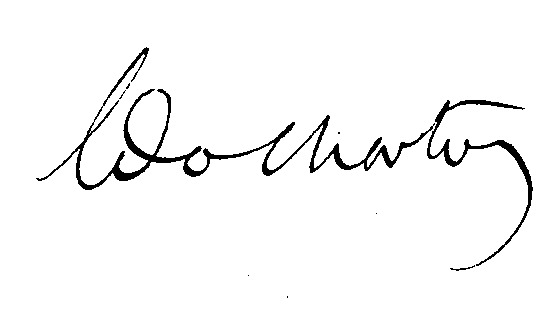
Signature of: édouard charton